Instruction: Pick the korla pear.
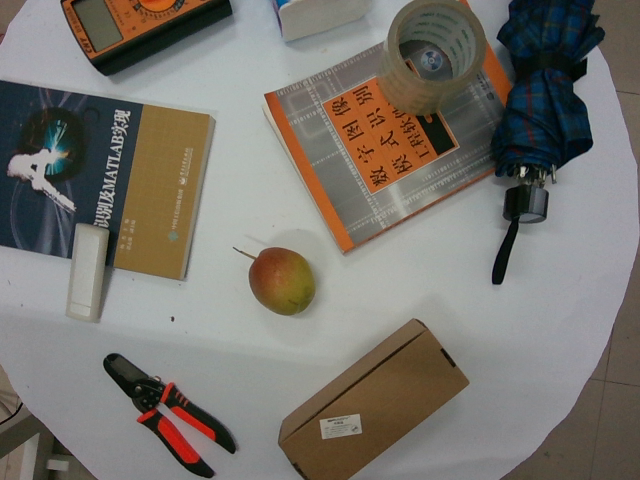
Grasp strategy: vertical